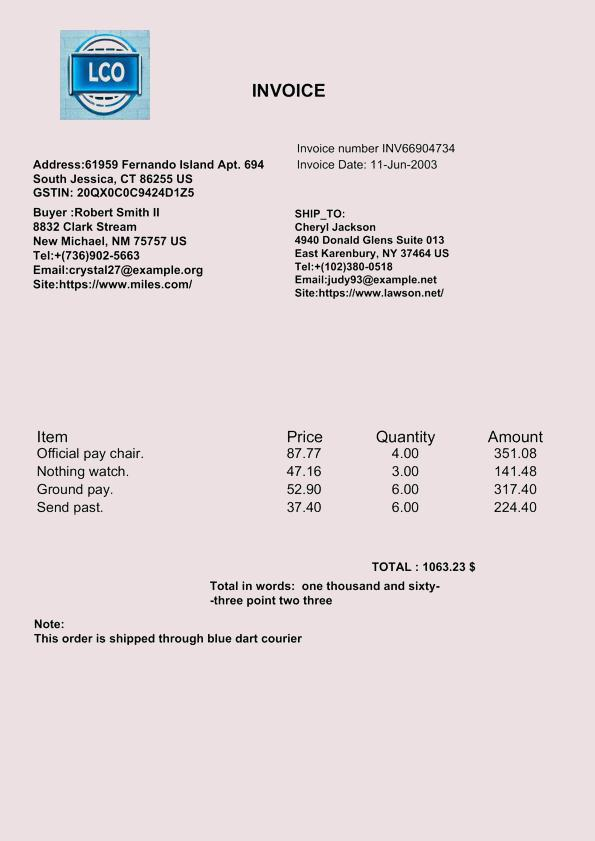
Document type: Invoice